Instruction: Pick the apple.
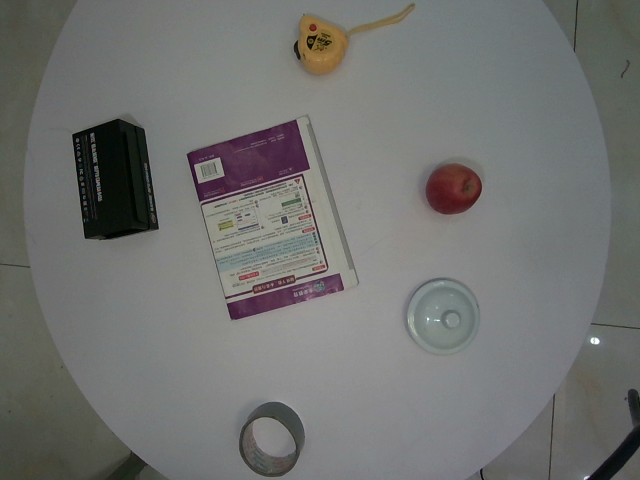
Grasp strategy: vertical